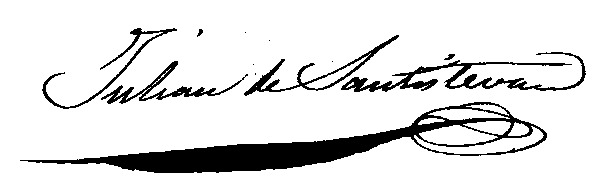
Signature of: julián santisteban morillo